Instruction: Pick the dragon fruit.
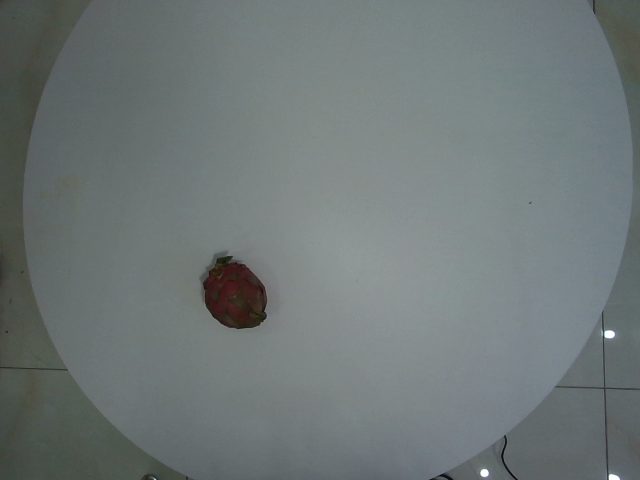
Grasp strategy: vertical